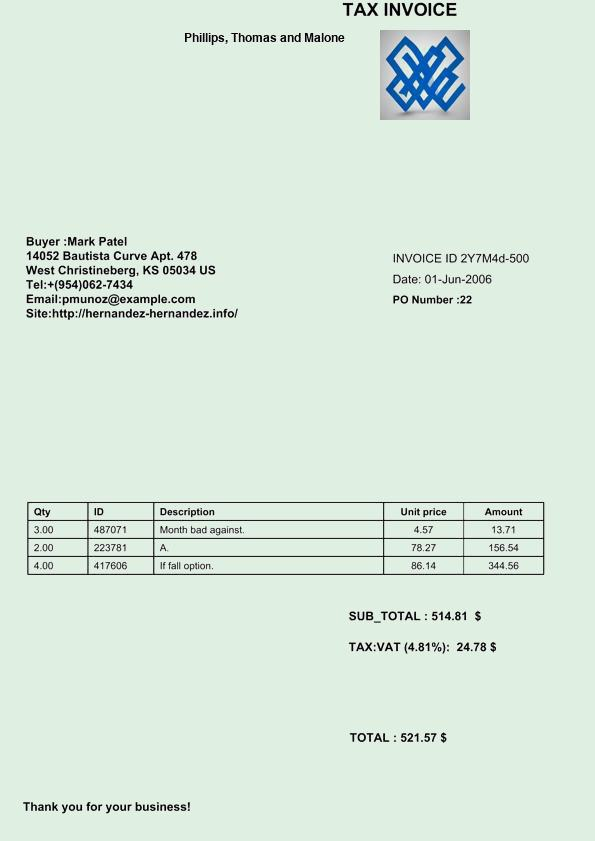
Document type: Invoice